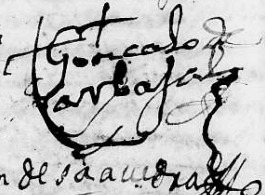
Signature of: gonzalo carabajal